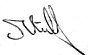
Signature of: leonid khabarov